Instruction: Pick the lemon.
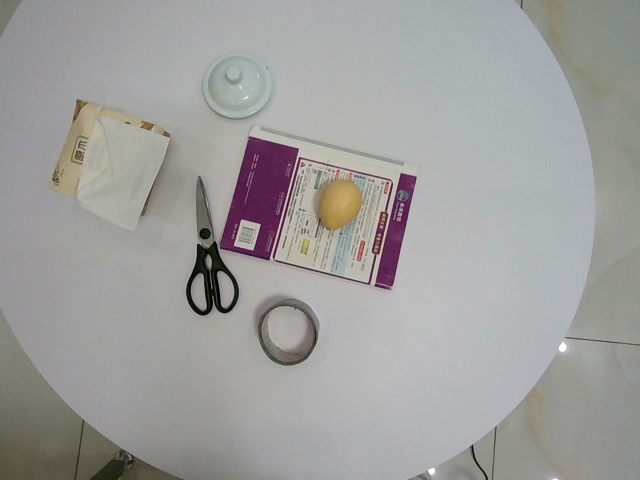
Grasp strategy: vertical